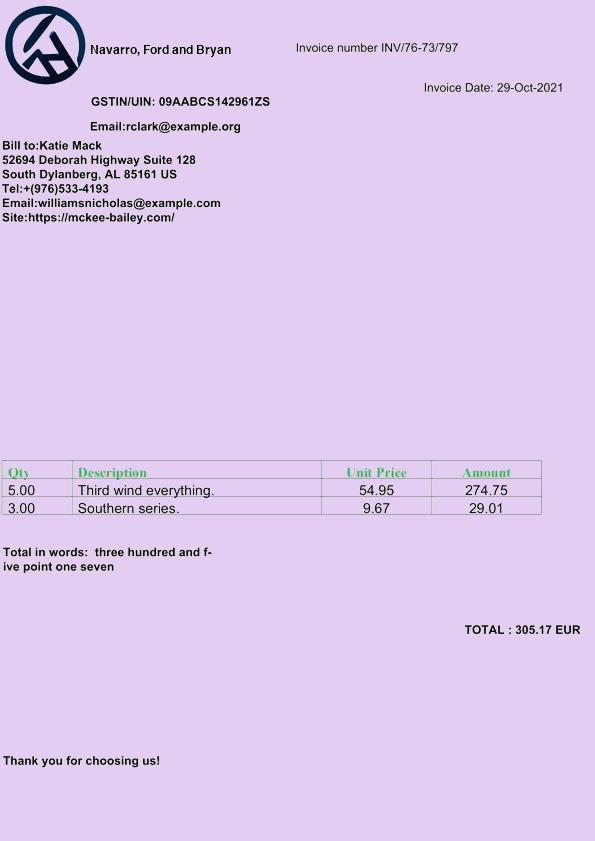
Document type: Invoice